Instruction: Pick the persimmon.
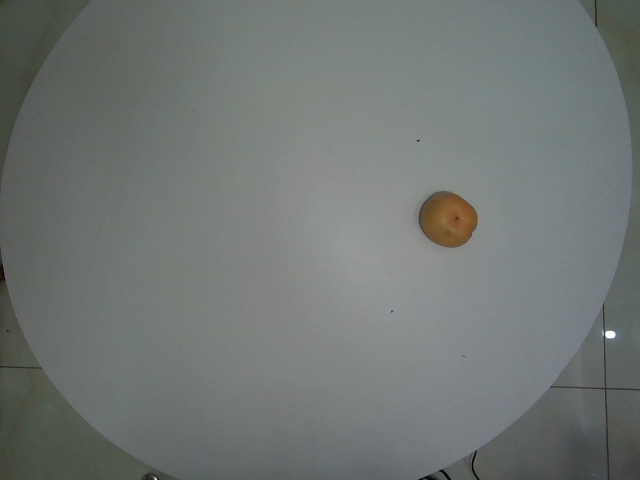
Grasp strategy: vertical